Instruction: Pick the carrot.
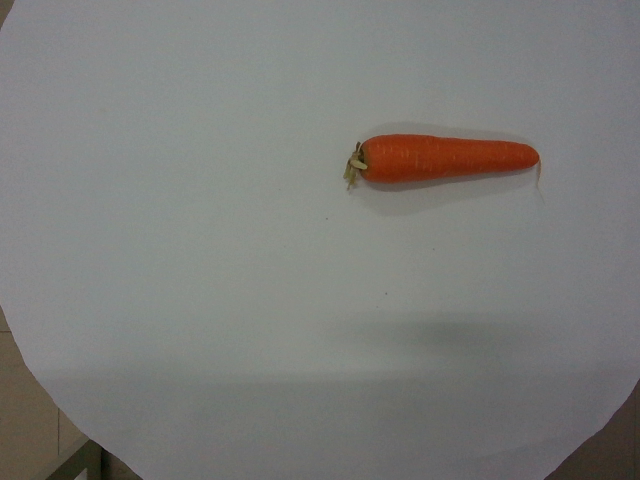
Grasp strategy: vertical